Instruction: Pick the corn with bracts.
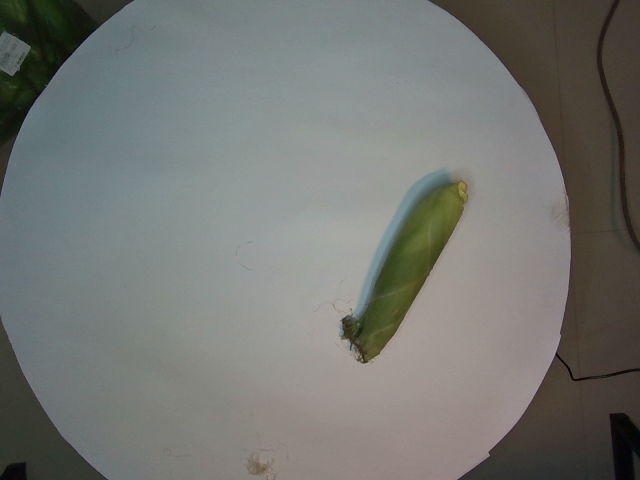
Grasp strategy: vertical